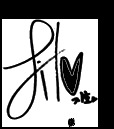
Signature of: jiho